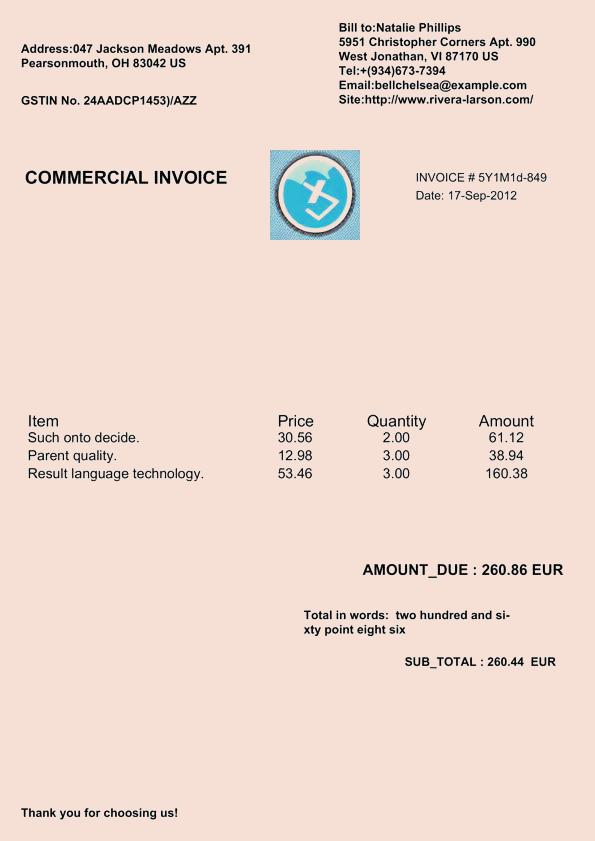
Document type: Invoice